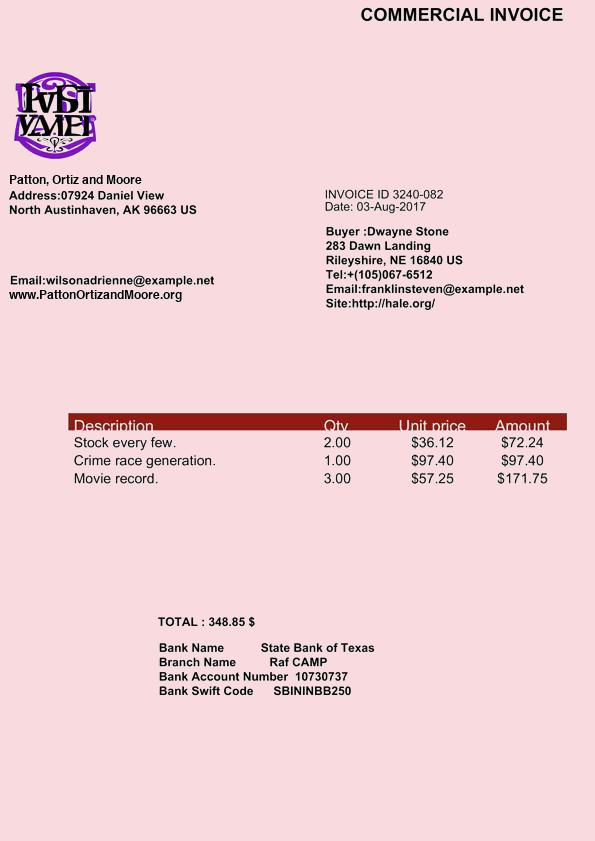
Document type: Invoice